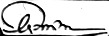
Signature of: sergei eisenstein